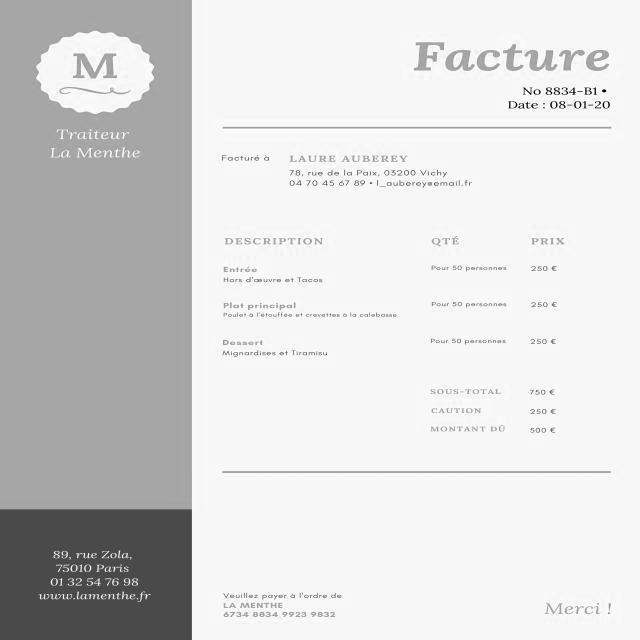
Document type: Invoice